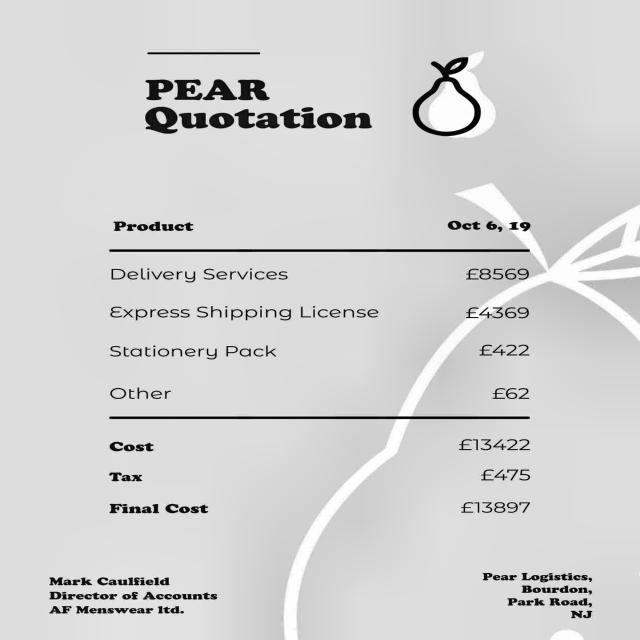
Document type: Invoice